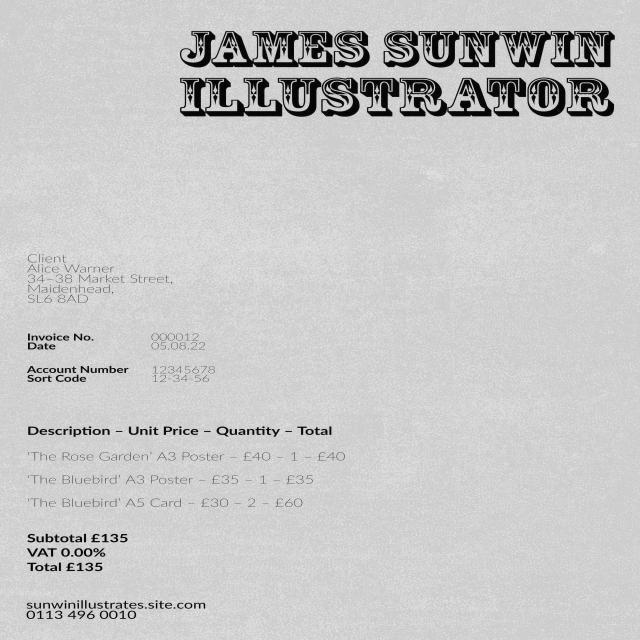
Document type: Invoice